Question: In what way does the history help explain the case?
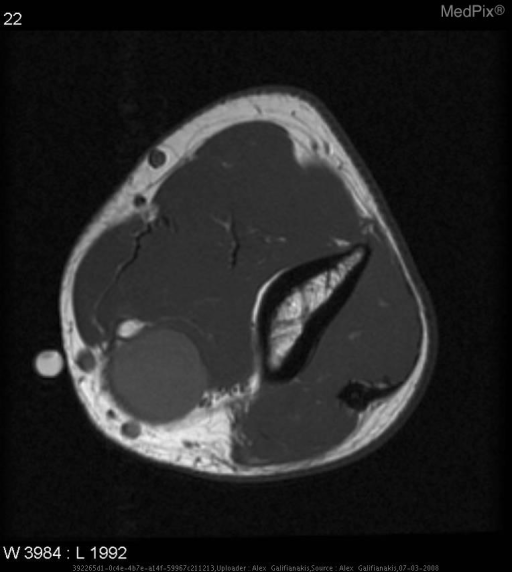
Answer: The patient's history of 52 year-old-male presents with medial elbow pain. is key in understanding the case.